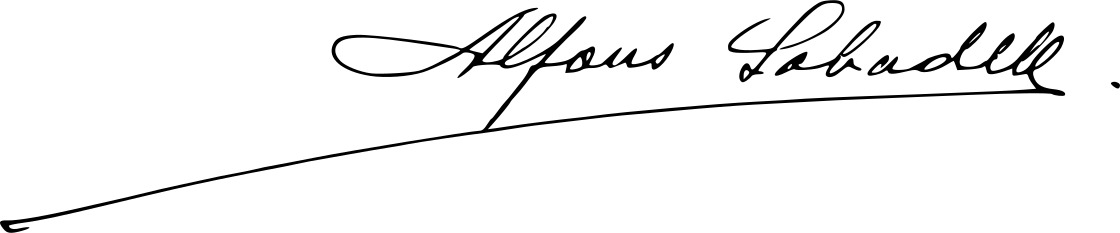
Signature of: alfons sabadell